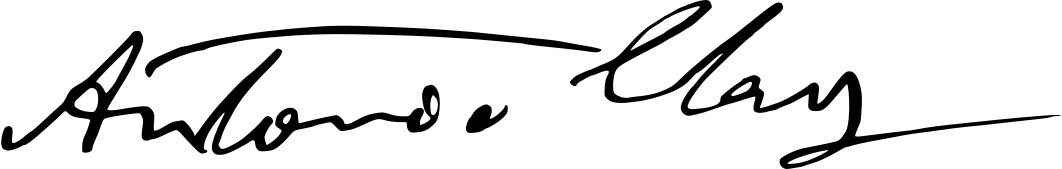
Signature of: antónio claro